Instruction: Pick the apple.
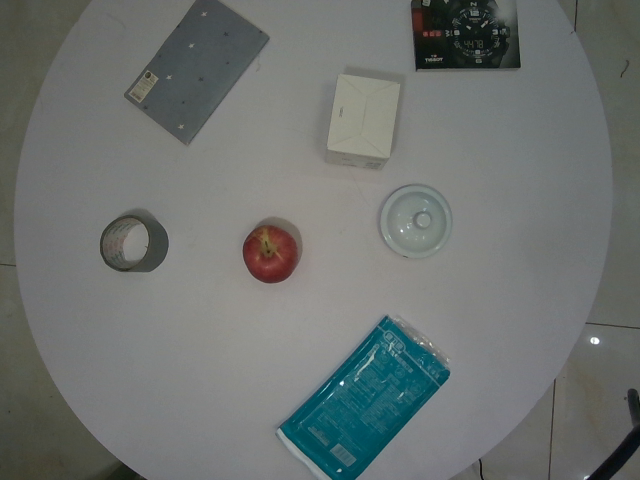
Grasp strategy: vertical